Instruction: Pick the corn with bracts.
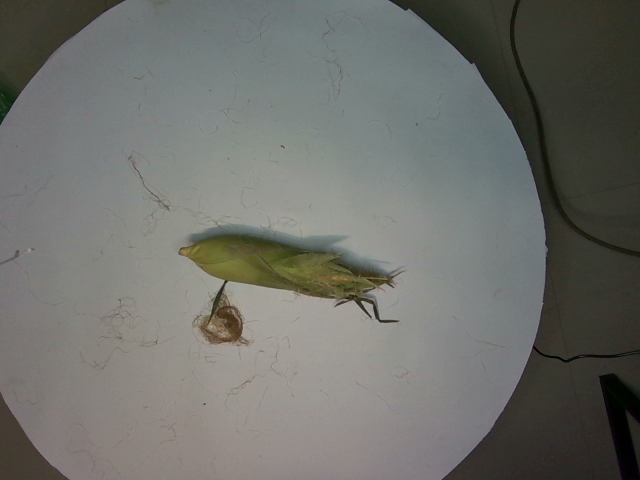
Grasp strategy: vertical